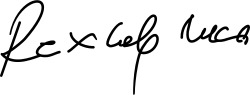
Signature of: rexhep uka